Question: How does the patient history play a role?
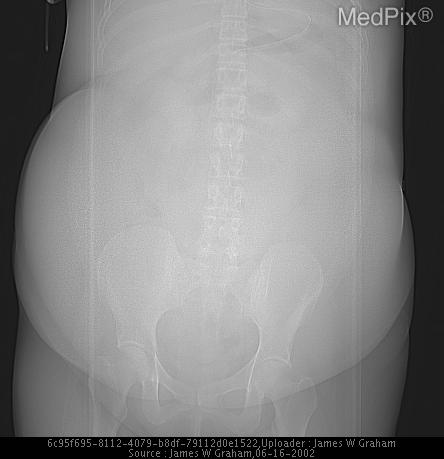
Answer: The patient's history of 28 y.o. woman with onset of crampy abdominal pain. is key in understanding the case.